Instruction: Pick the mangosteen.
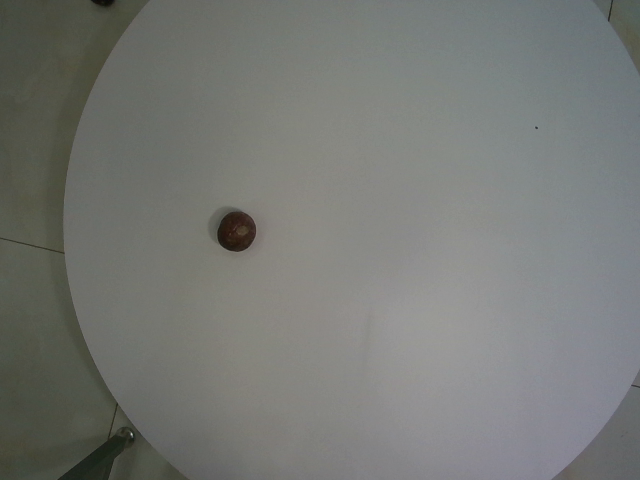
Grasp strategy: vertical